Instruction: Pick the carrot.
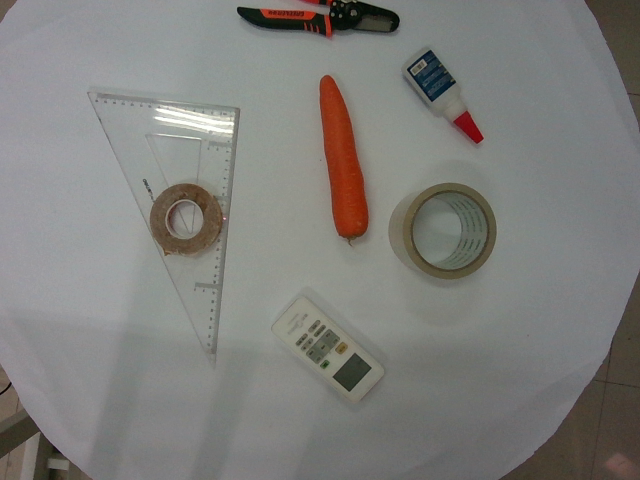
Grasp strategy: vertical